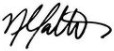
Signature of: nicole malliotakis